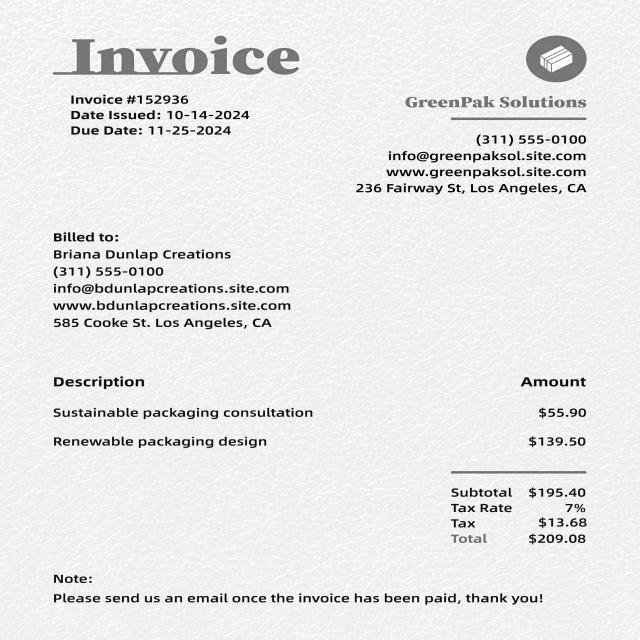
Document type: Invoice